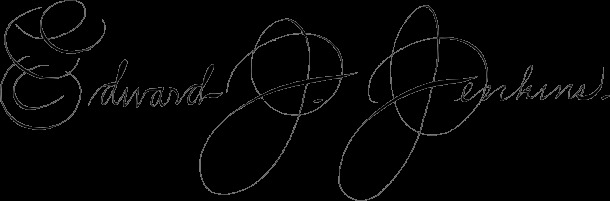
Signature of: edward john jenkins